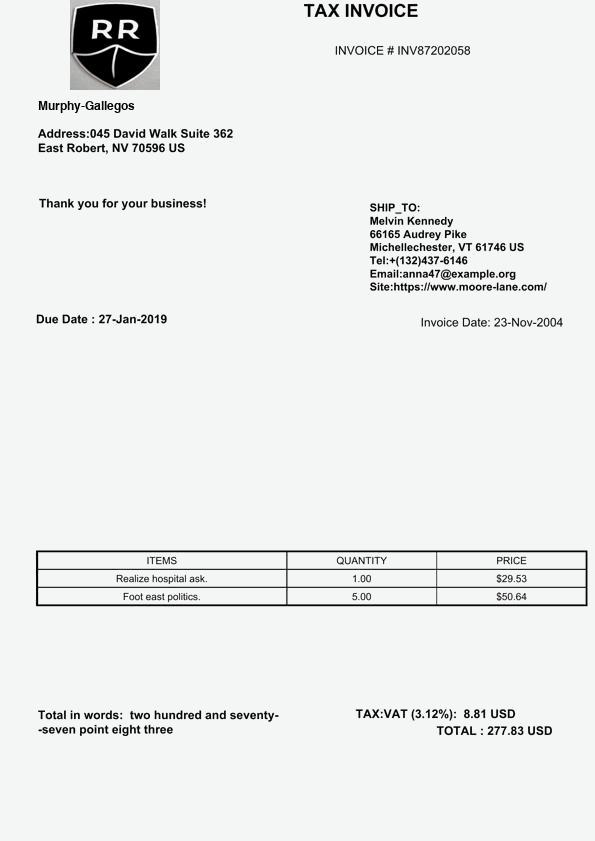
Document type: Invoice